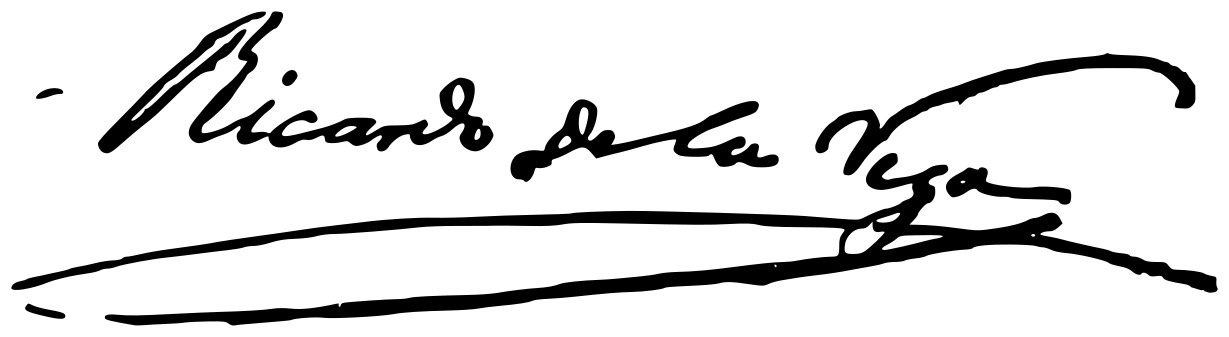
Signature of: ricardo de la vega